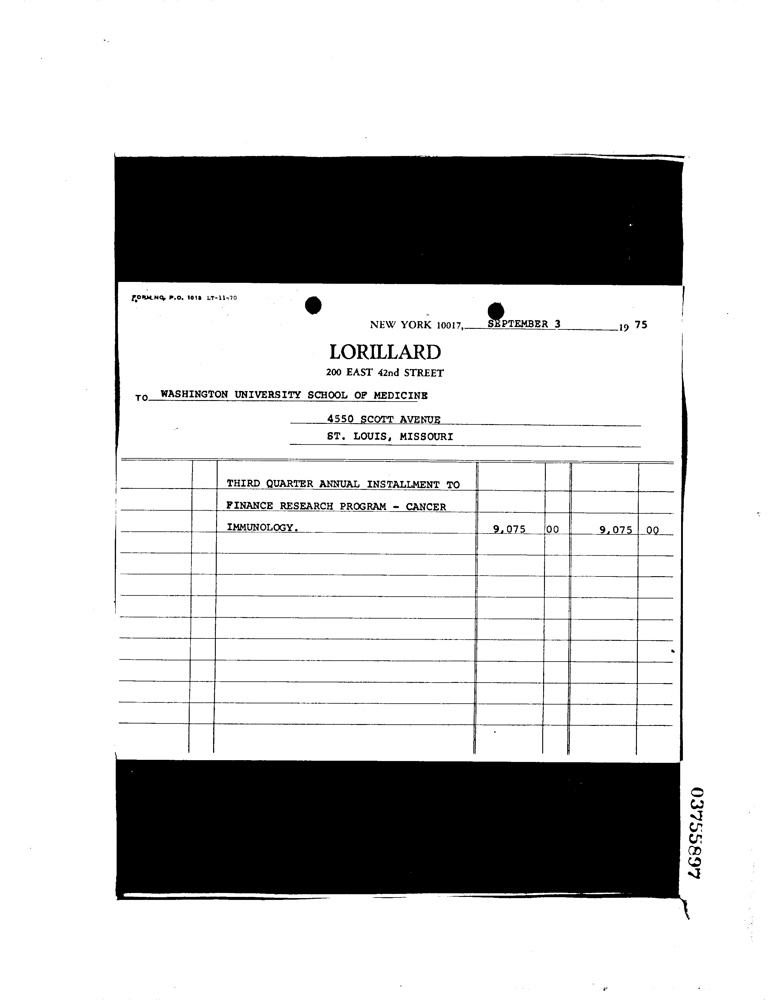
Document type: Invoice